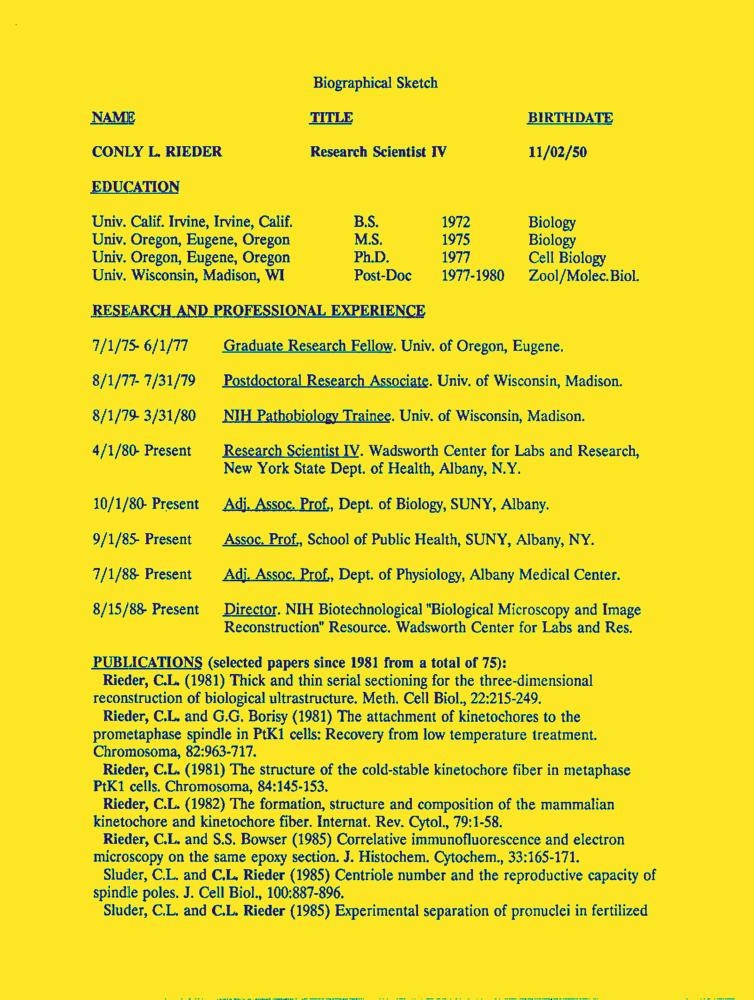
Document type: Resume-Doc